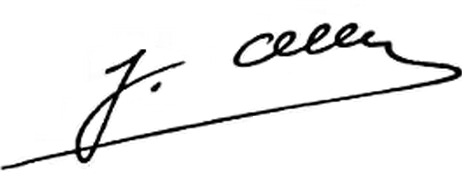
Signature of: joseph oller